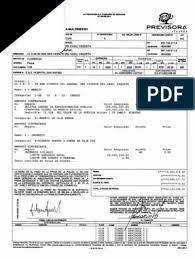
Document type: Invoice